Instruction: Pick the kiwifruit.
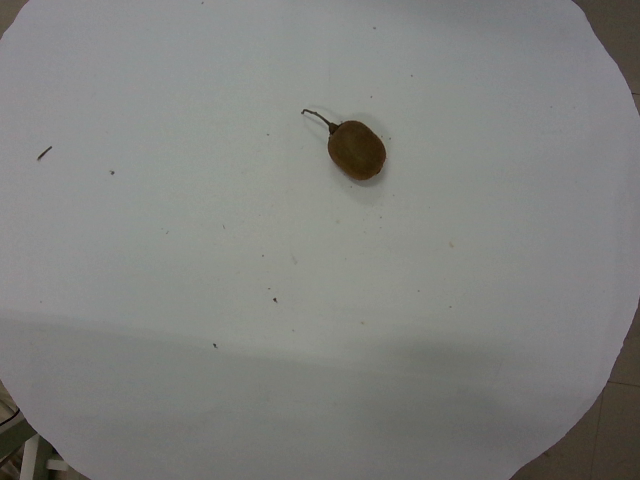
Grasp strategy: vertical